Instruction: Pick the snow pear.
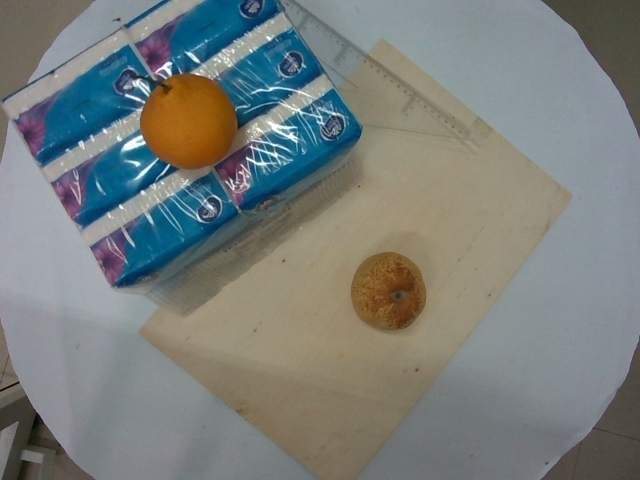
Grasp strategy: vertical